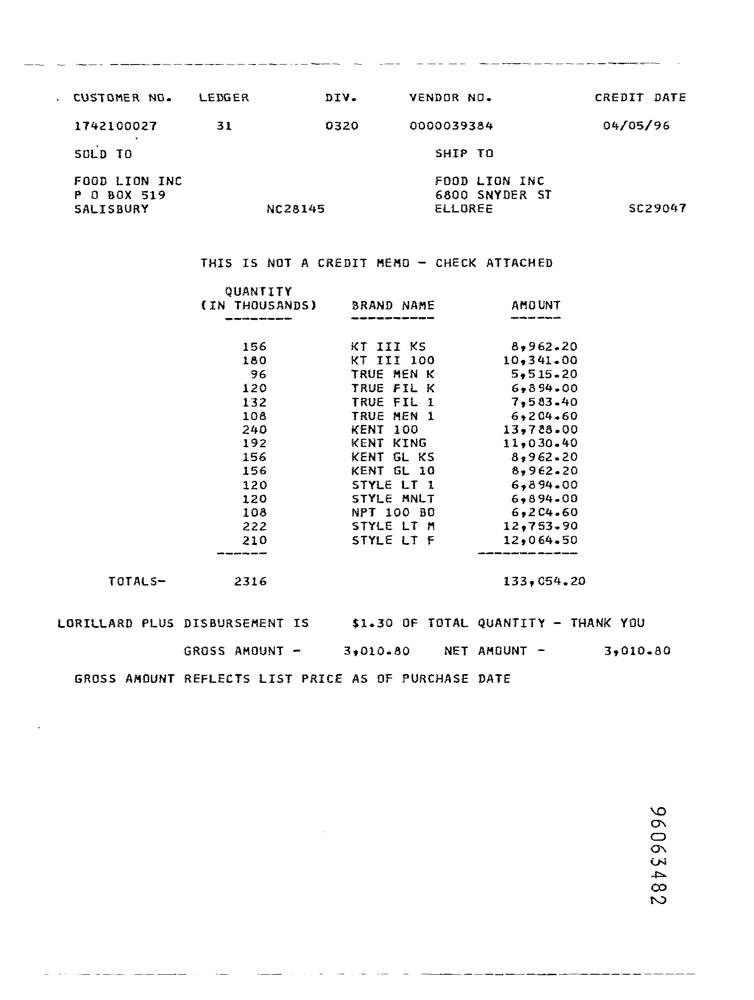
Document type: Invoice